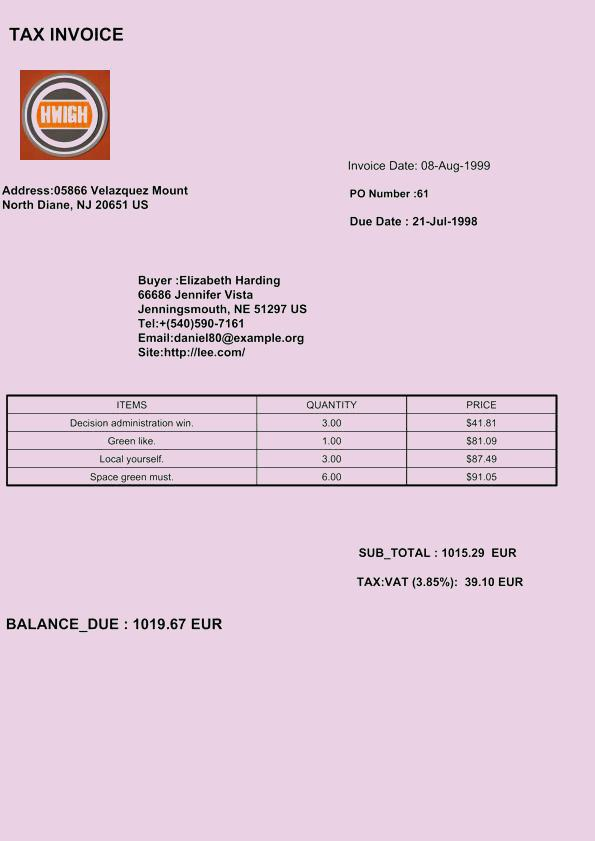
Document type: Invoice